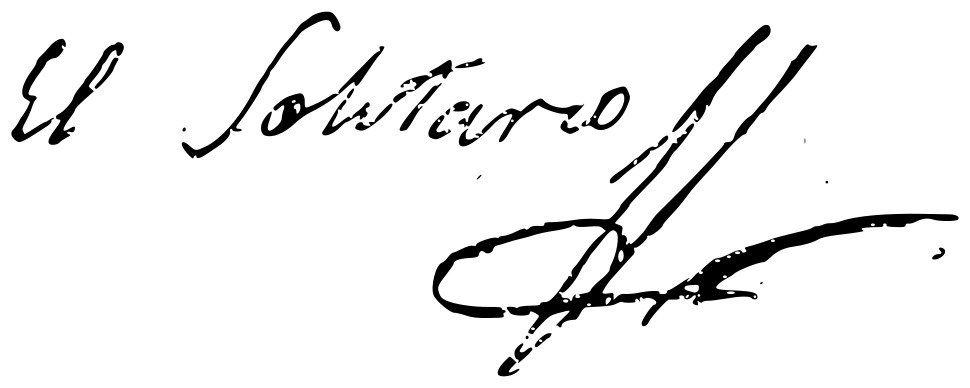
Signature of: serafín estébanez calderón